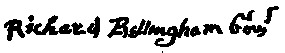
Signature of: richard bellingham